Question: What is the assessed value of the property as noted in the document?
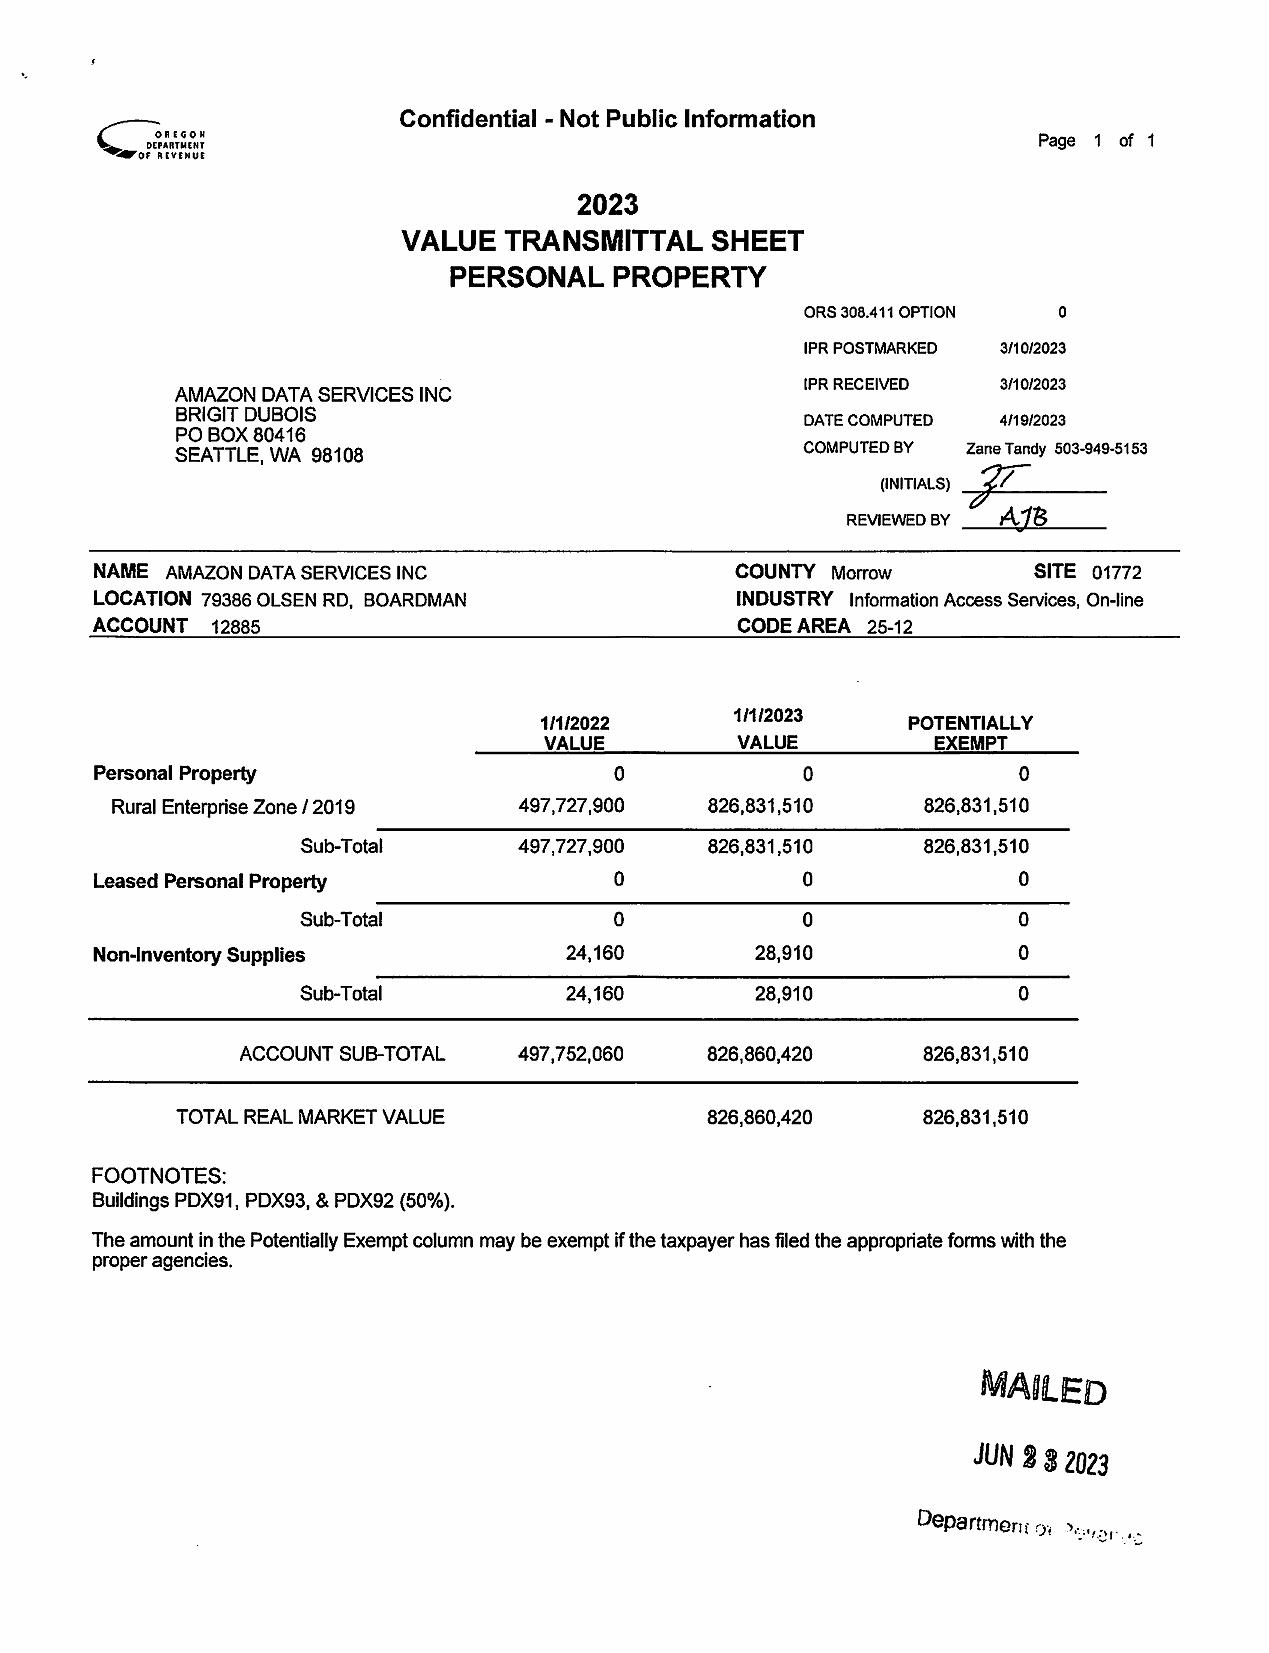
Answer: "826,831,510"